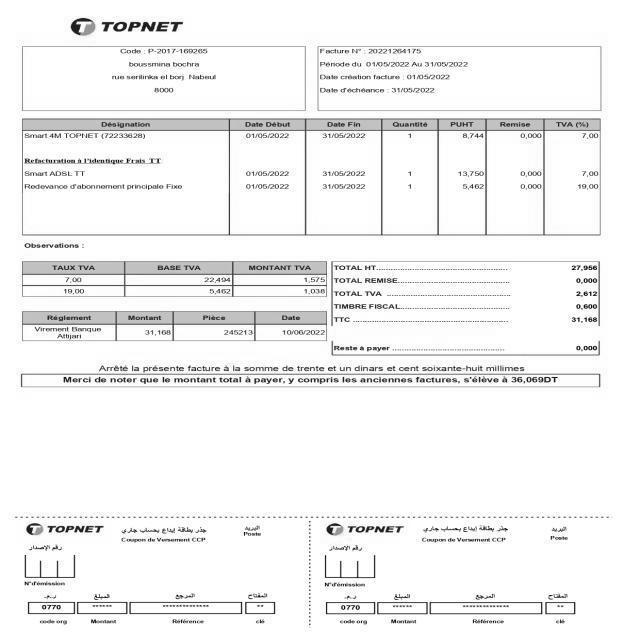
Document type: Invoice